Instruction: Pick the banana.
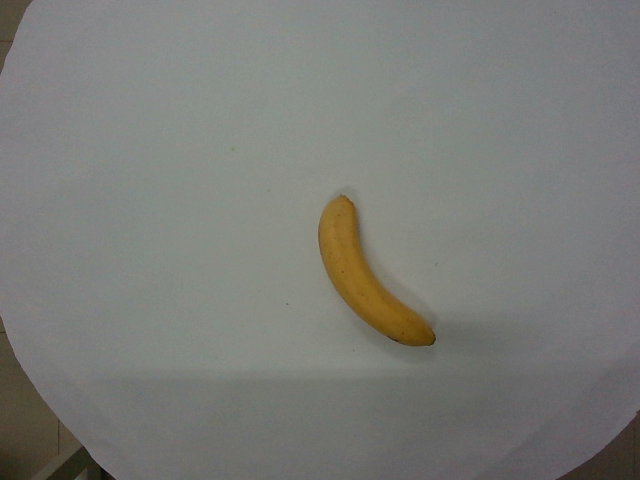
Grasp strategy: vertical